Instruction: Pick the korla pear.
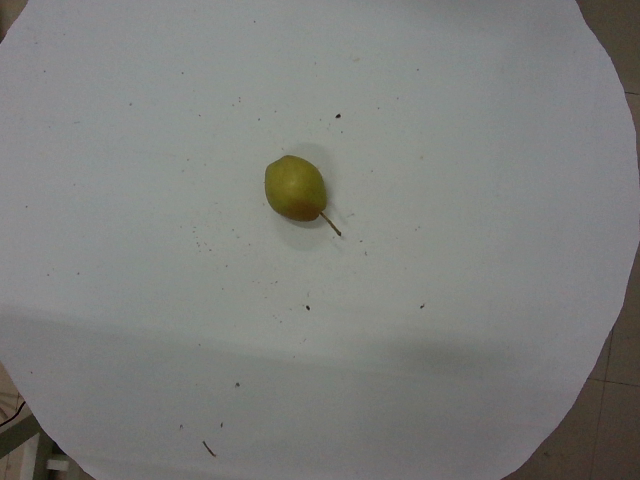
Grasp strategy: vertical